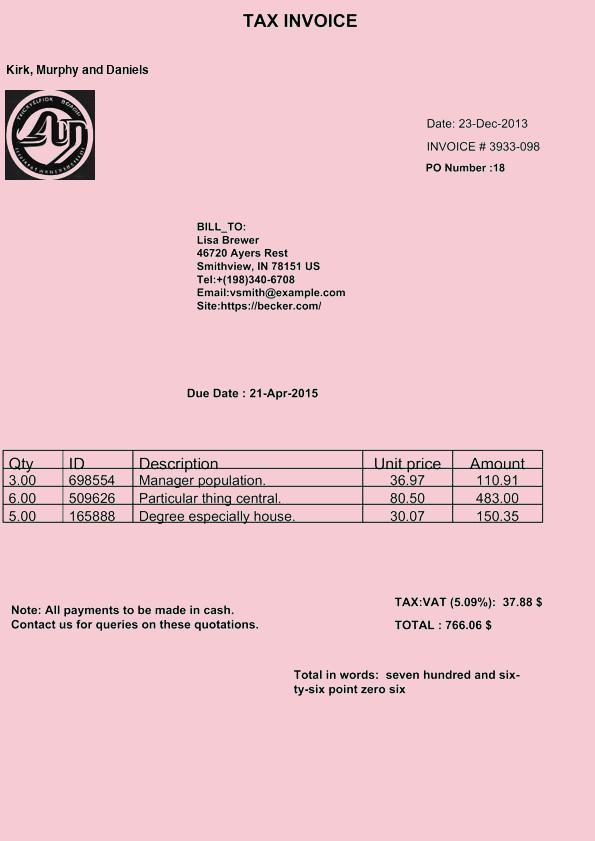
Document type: Invoice